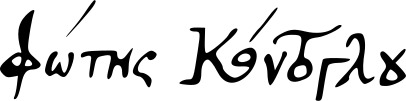
Signature of: fotis kontoglou